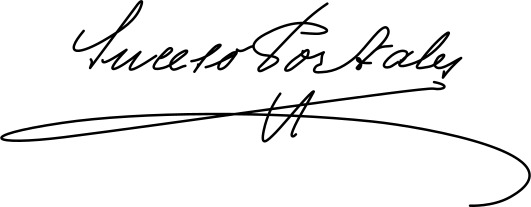
Signature of: suceso portales